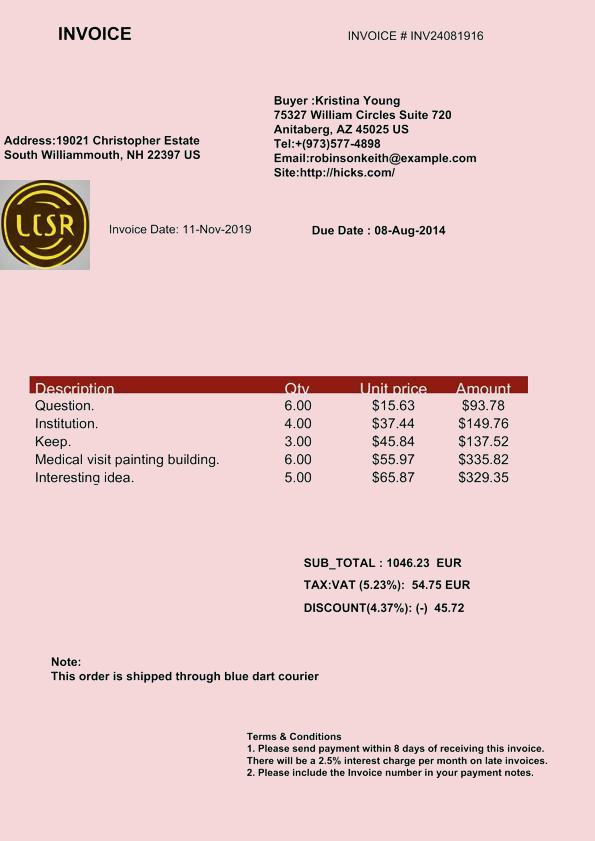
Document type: Invoice